Question: How does the patient history play a role?
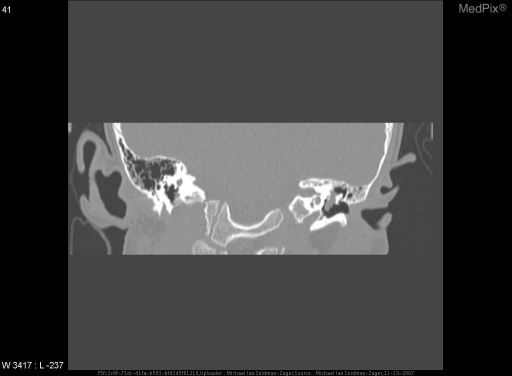
Answer: The patient's history of 4 year old male with presented with white mass behind the left tympanic membrane noted on routine physical exam.  Pt has no hx of ear surgery, perforations or trauma. is key in understanding the case.